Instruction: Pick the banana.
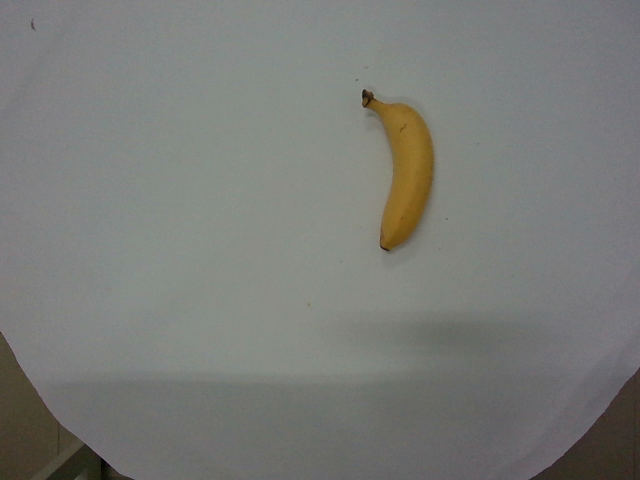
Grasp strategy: vertical